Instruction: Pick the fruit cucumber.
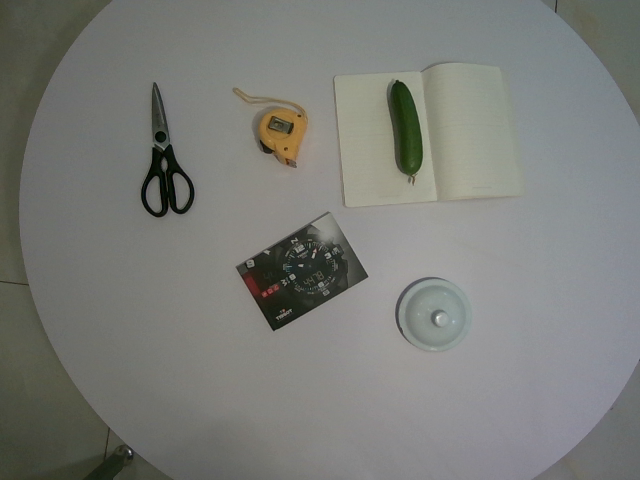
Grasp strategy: vertical